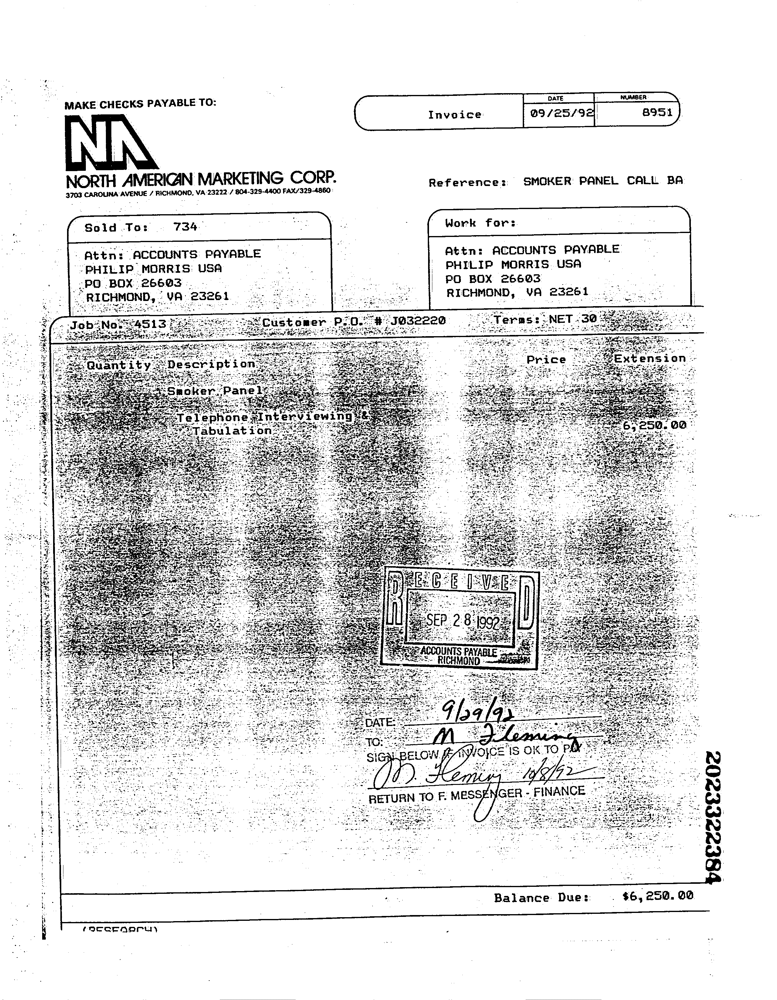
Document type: Invoice